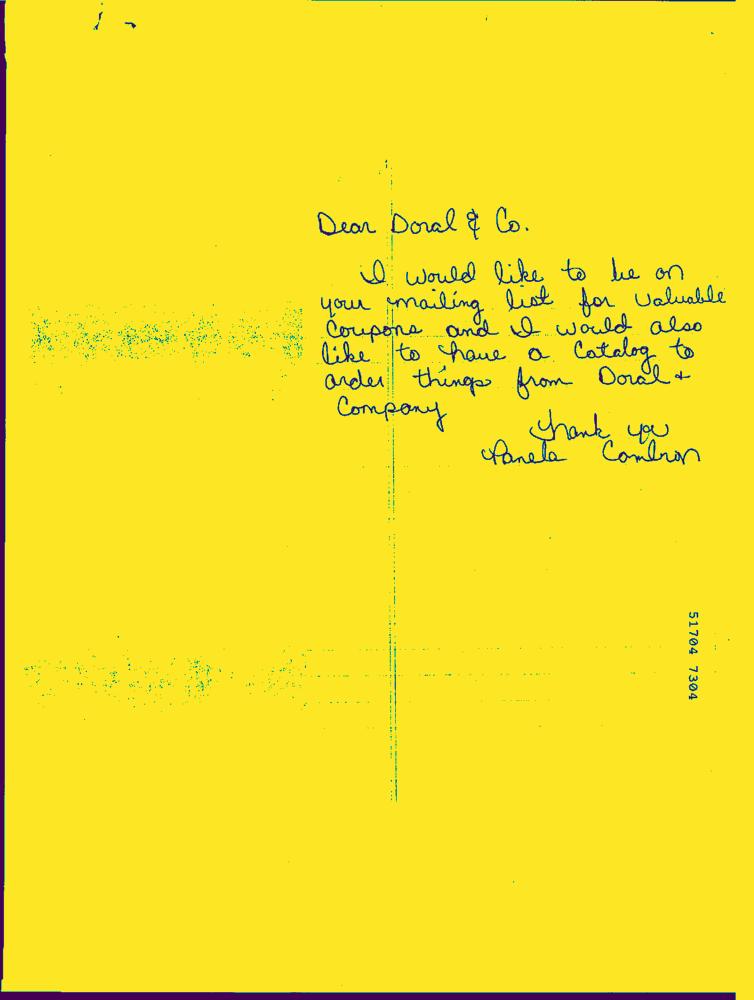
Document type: Hand-Written